Question: Explain the disease:
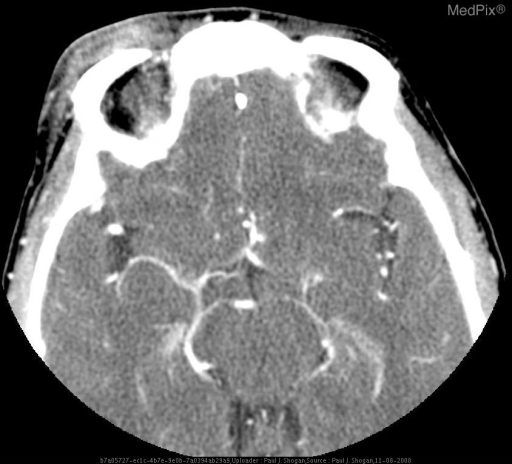
Answer: The disease is discussed as: Choroidal melanomas are the most common primary intraocular tumors in adults, and the most commonly occurring uveal melanoma.  The uvea is subdivided into the iris, the ciliary body, and the choroids.  Most choroidal melanomas are believed to develop from preexisting melaanocytic nevi.  The estimated prevalence is five to seven cases per 1 million adults, occurring most commonly in people of northern European descent.  Sixty-five percent of melanomas occur in those older than 50 years.  Patients may be asymptomatic with lesions discovered during a routine ophthalmologic examination.  Other patients may notice vision loss, photopsia, and visual field deficits.

Melanomas primarily metastasize to the liver, as well as to the lung, bone, kidney, and brain.  Treatment is dependent on site of origin, size, location of the primary lesion, and on the presence of extraocular extension, recurrence, or metastases.  Melanomas greater than 1 cm in thickness are managed with enucleation.  Medium sized lesions (3 mm to 1 cm) may be managed with enucleation, plaque brachytherapy and external-beam radiation.  Small tumors (<3 mm in thickness) are monitored every 3-6 months with US.

Uveal melanomas are usually assessed by ophthalmologic examination, fluorescein angiography, US, CT or MR imaging.  On unenhanced CT, these lesions appear elevated, hyperdense, are sharply marginated, and following contrast administration avidly enhance.  At MR imaging, most melanomas appear as well-defined solid masses that are hyperintense on T1-weighted images, and hypointense on T2-weighted images secondary to the paramagnetic effects of melanin.  Contrast enhanced fat-suppressed MR images are useful to demonstrate scleral invasion, tumor extension to the optic disc, and extraocular invasion.